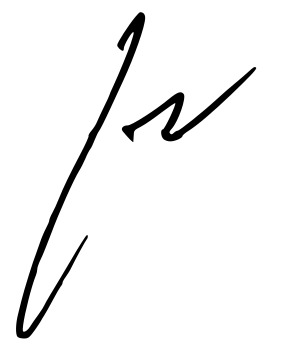
Signature of: patryk jaki